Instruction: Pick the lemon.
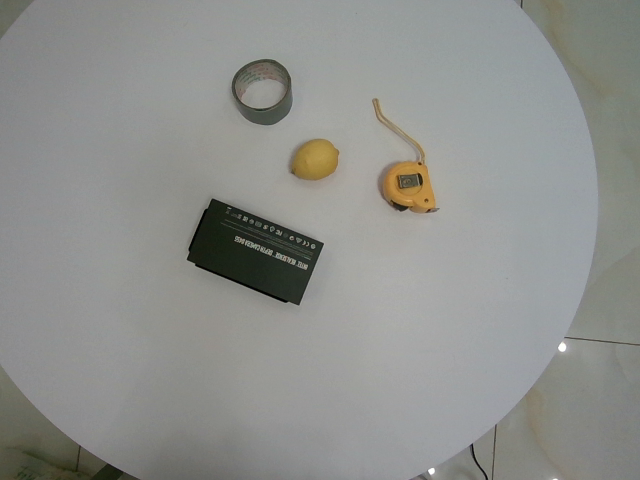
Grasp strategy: vertical